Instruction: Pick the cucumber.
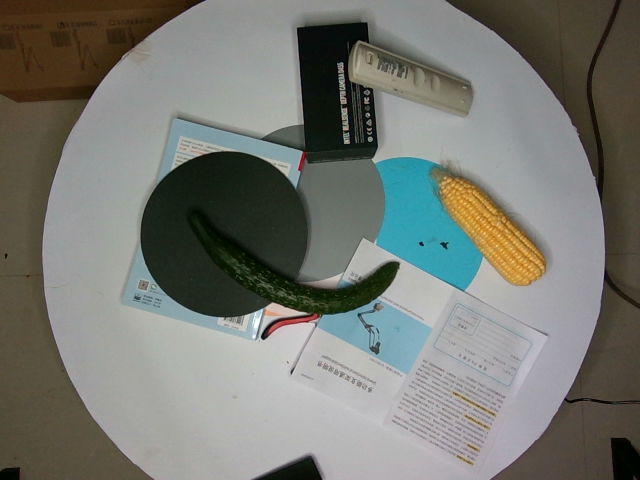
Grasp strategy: vertical